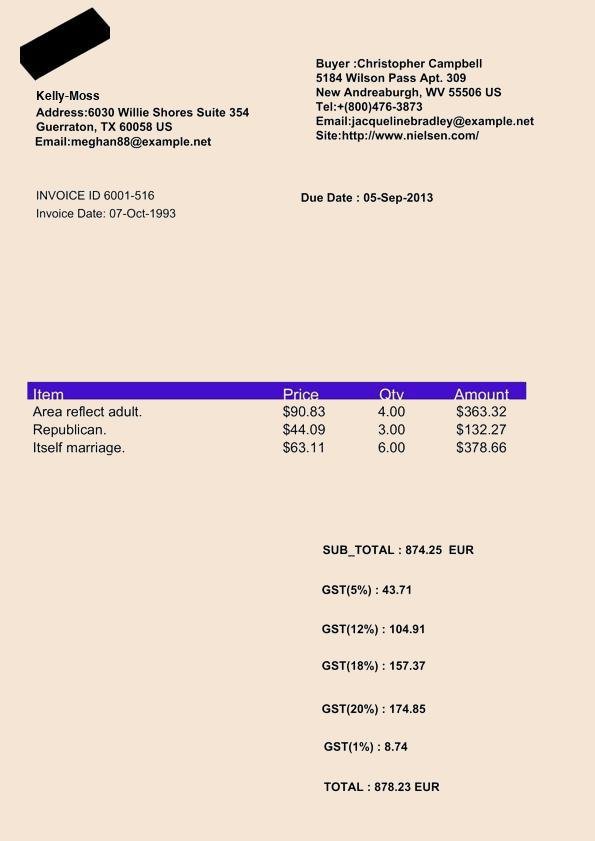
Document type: Invoice